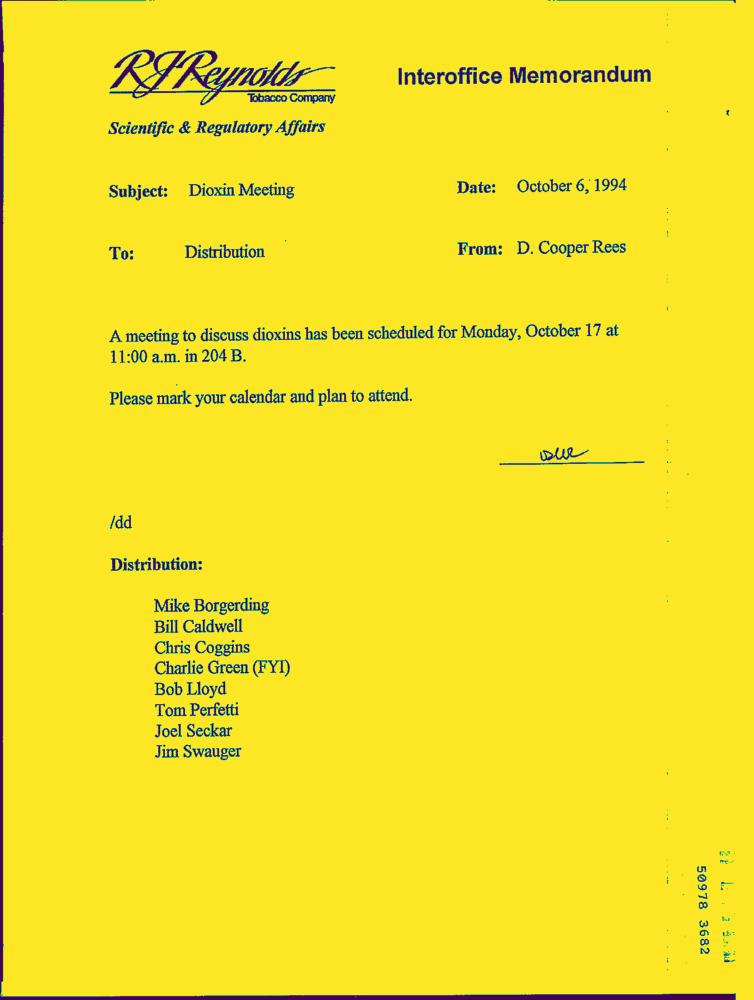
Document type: Letter-Doc